Question: What do the imaging results show?
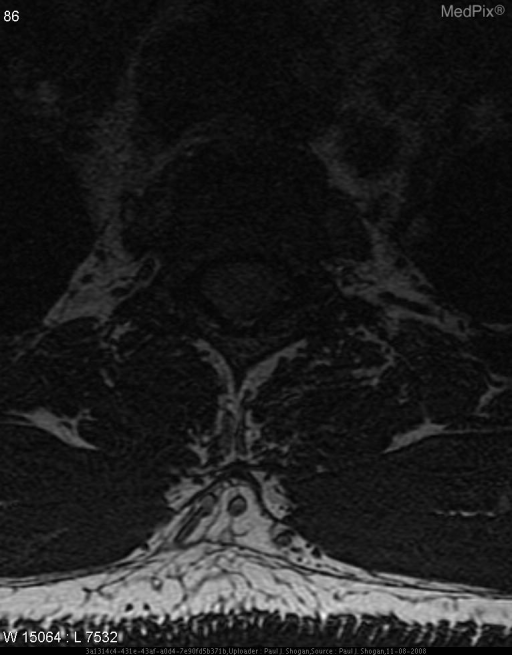
Answer: The imaging shows An intradural extramedullary mass is seen at the T2 level measuring 1.2 cm AP x 1.1 cm transverse x 1.7 cm craniocaudad. This mass causes mild compression and leftward shift of the spinal cord. Subtle hyperintense T2 signal abnormality is noted within the mass, and uniformly enhances following gadolinium DTPA. There is a no dural tail. The spinal cord is normal in signal. No neural foraminal extension is seen. An intradural extramedullary mass is seen at the T2 level measuring 1.2 cm AP x 1.1 cm transverse x 1.7 cm craniocaudad. This mass causes mild compression and leftward shift of the spinal cord. Subtle hyperintense T2 signal abnormality is noted within the mass, and uniformly enhances following gadolinium DTPA. There is a no dural tail. The spinal cord is normal in signal. No neural foraminal extension is seen..